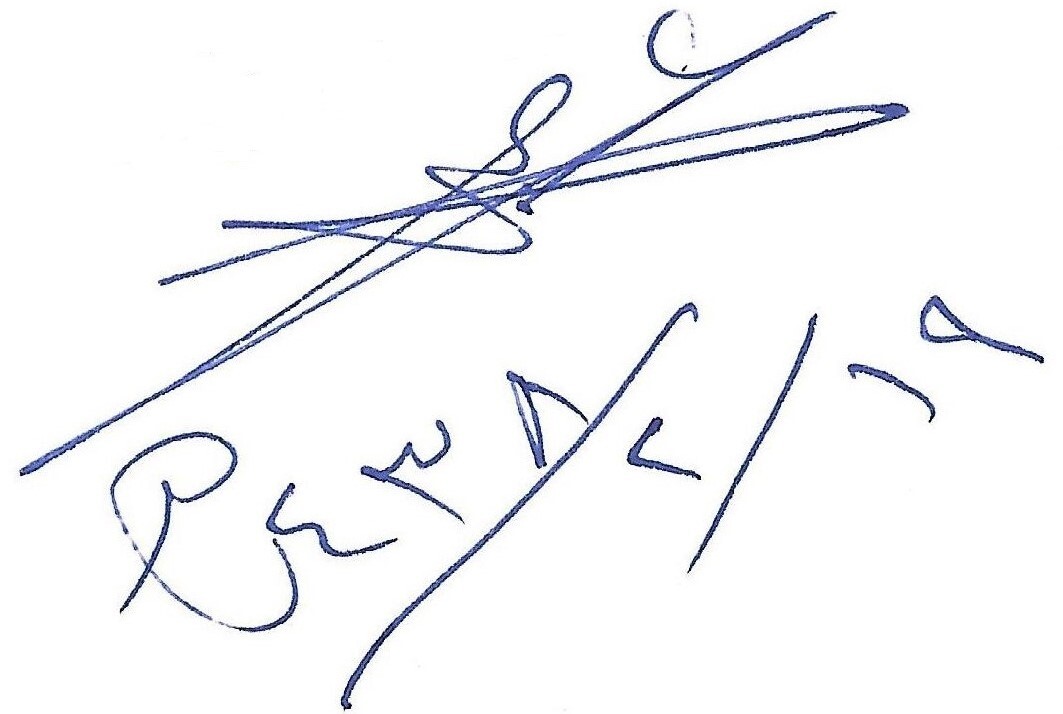
Signature of: ʻabd allāh ʻuqayl